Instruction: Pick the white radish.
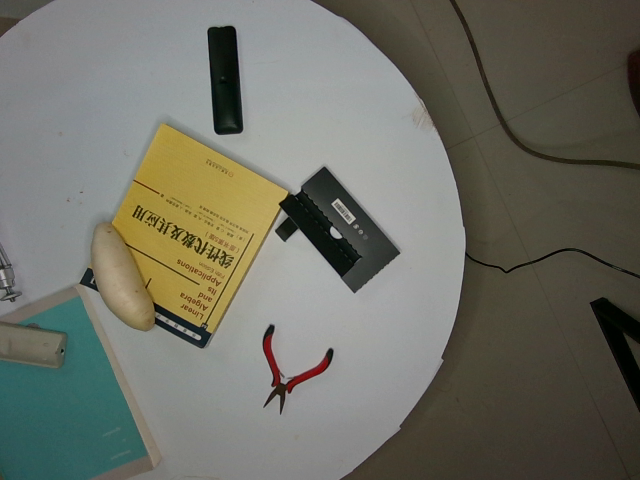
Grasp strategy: vertical